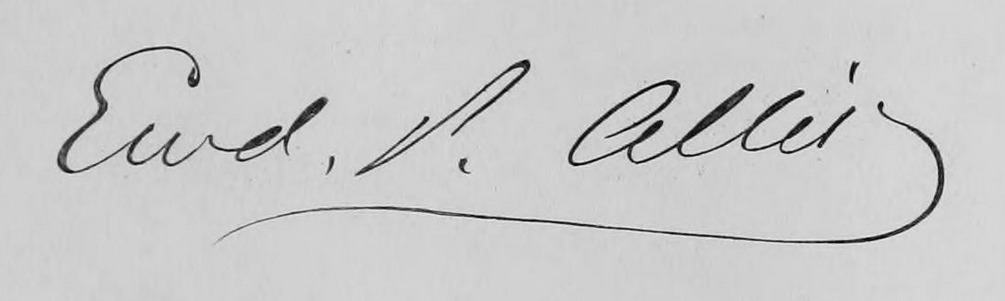
Signature of: edward p allis